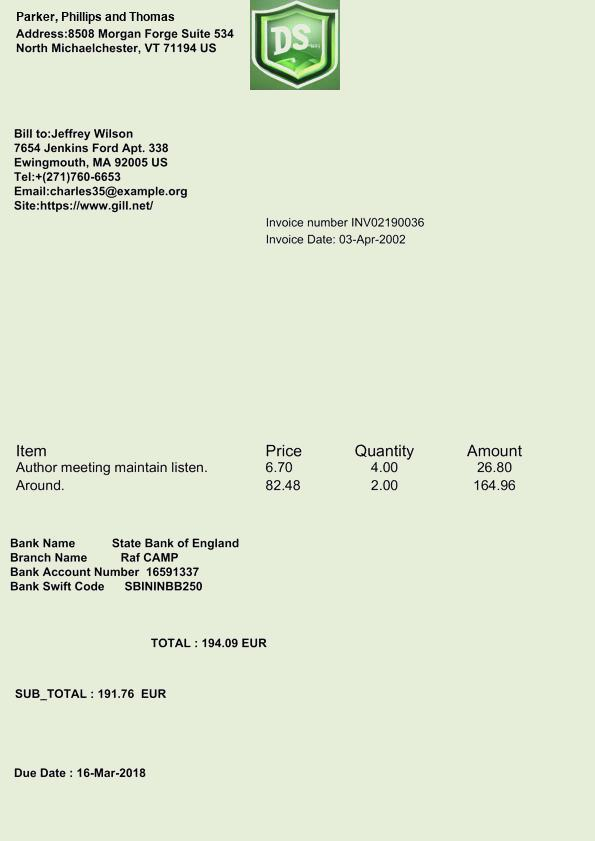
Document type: Invoice